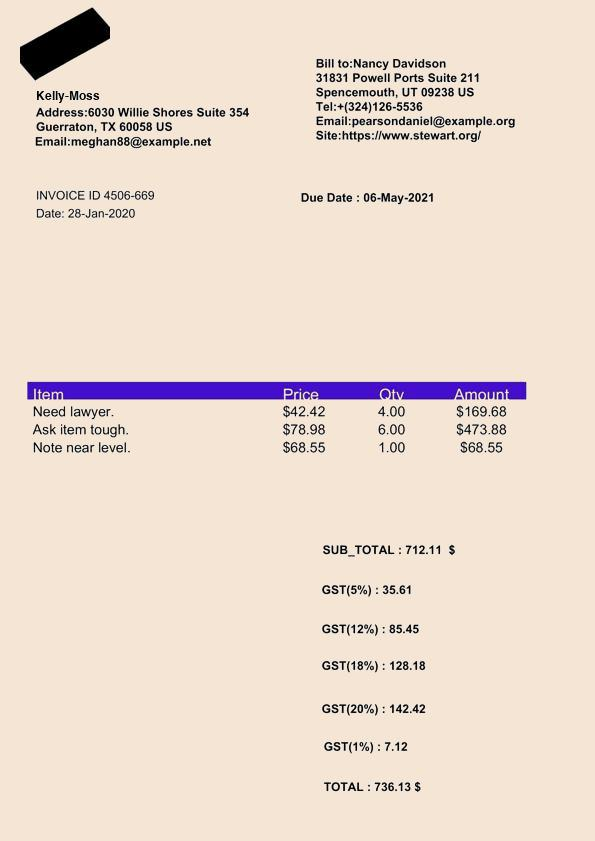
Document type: Invoice